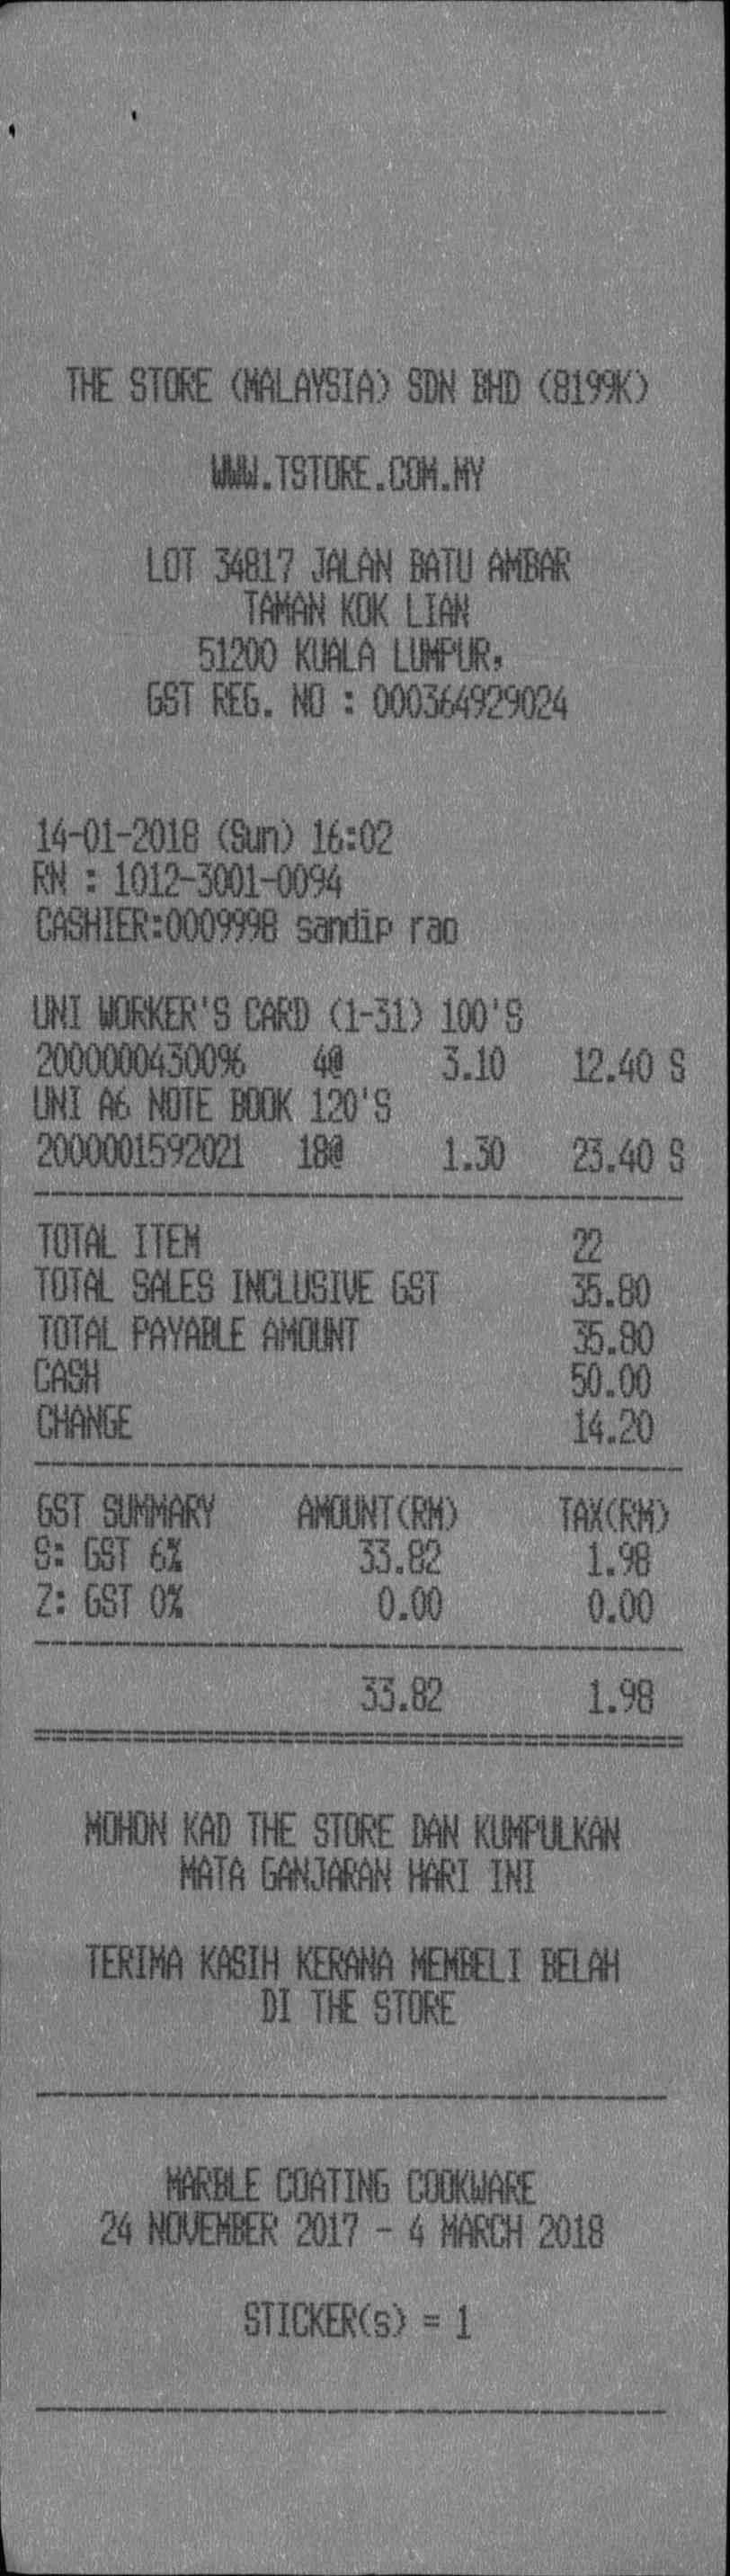
THE STORE (MALAYSIA) SDN BHD (8199K)
WWW.TSTORE.COM.MY
LOT 34817 JALAN BATU AMBAR
TAMAN KOK LIAN
51200 KUALA LUMPUR,
GST REG. NO : 000364929024
14-01-2018 (SUN) 16:02
RN : 1012-3001-0094
CASHIER:0009998 SANDIP RAO
UNI WORKER'S CARD (1-31) 100'S
2000000430096
4@
3.10
UNI A6 NOTE BOOK 120'S
2000001592021
18@
1.30
12.40 S
23.40 S
TOTAL ITEM
TOTAL SALES INCLUSIVE GST
TOTAL PAYABLE AMOUNT
CASH
CHANGE
22
35.80
35.80
50.00
14.20
GST SUMMARY
S: GST 6%
Z: GST 0%
AMOUNT (RM)
33.82
0.00
33.82
TAX(RM)
1.98
0.00
1.98
MOHON KAD THE STORE DAN KUMPULKAN
MATA GANJARAN HARI INI
TERIMA KASIH KERANA MEMBELI BELAH
DI THE STORE
MARBLE COATING COOKWARE
24 NOVEMBER 2017 - 4 MARCH 2018
STICKER(S) = 1
3.10